Question: What is the date of the hearing as scheduled in the document?
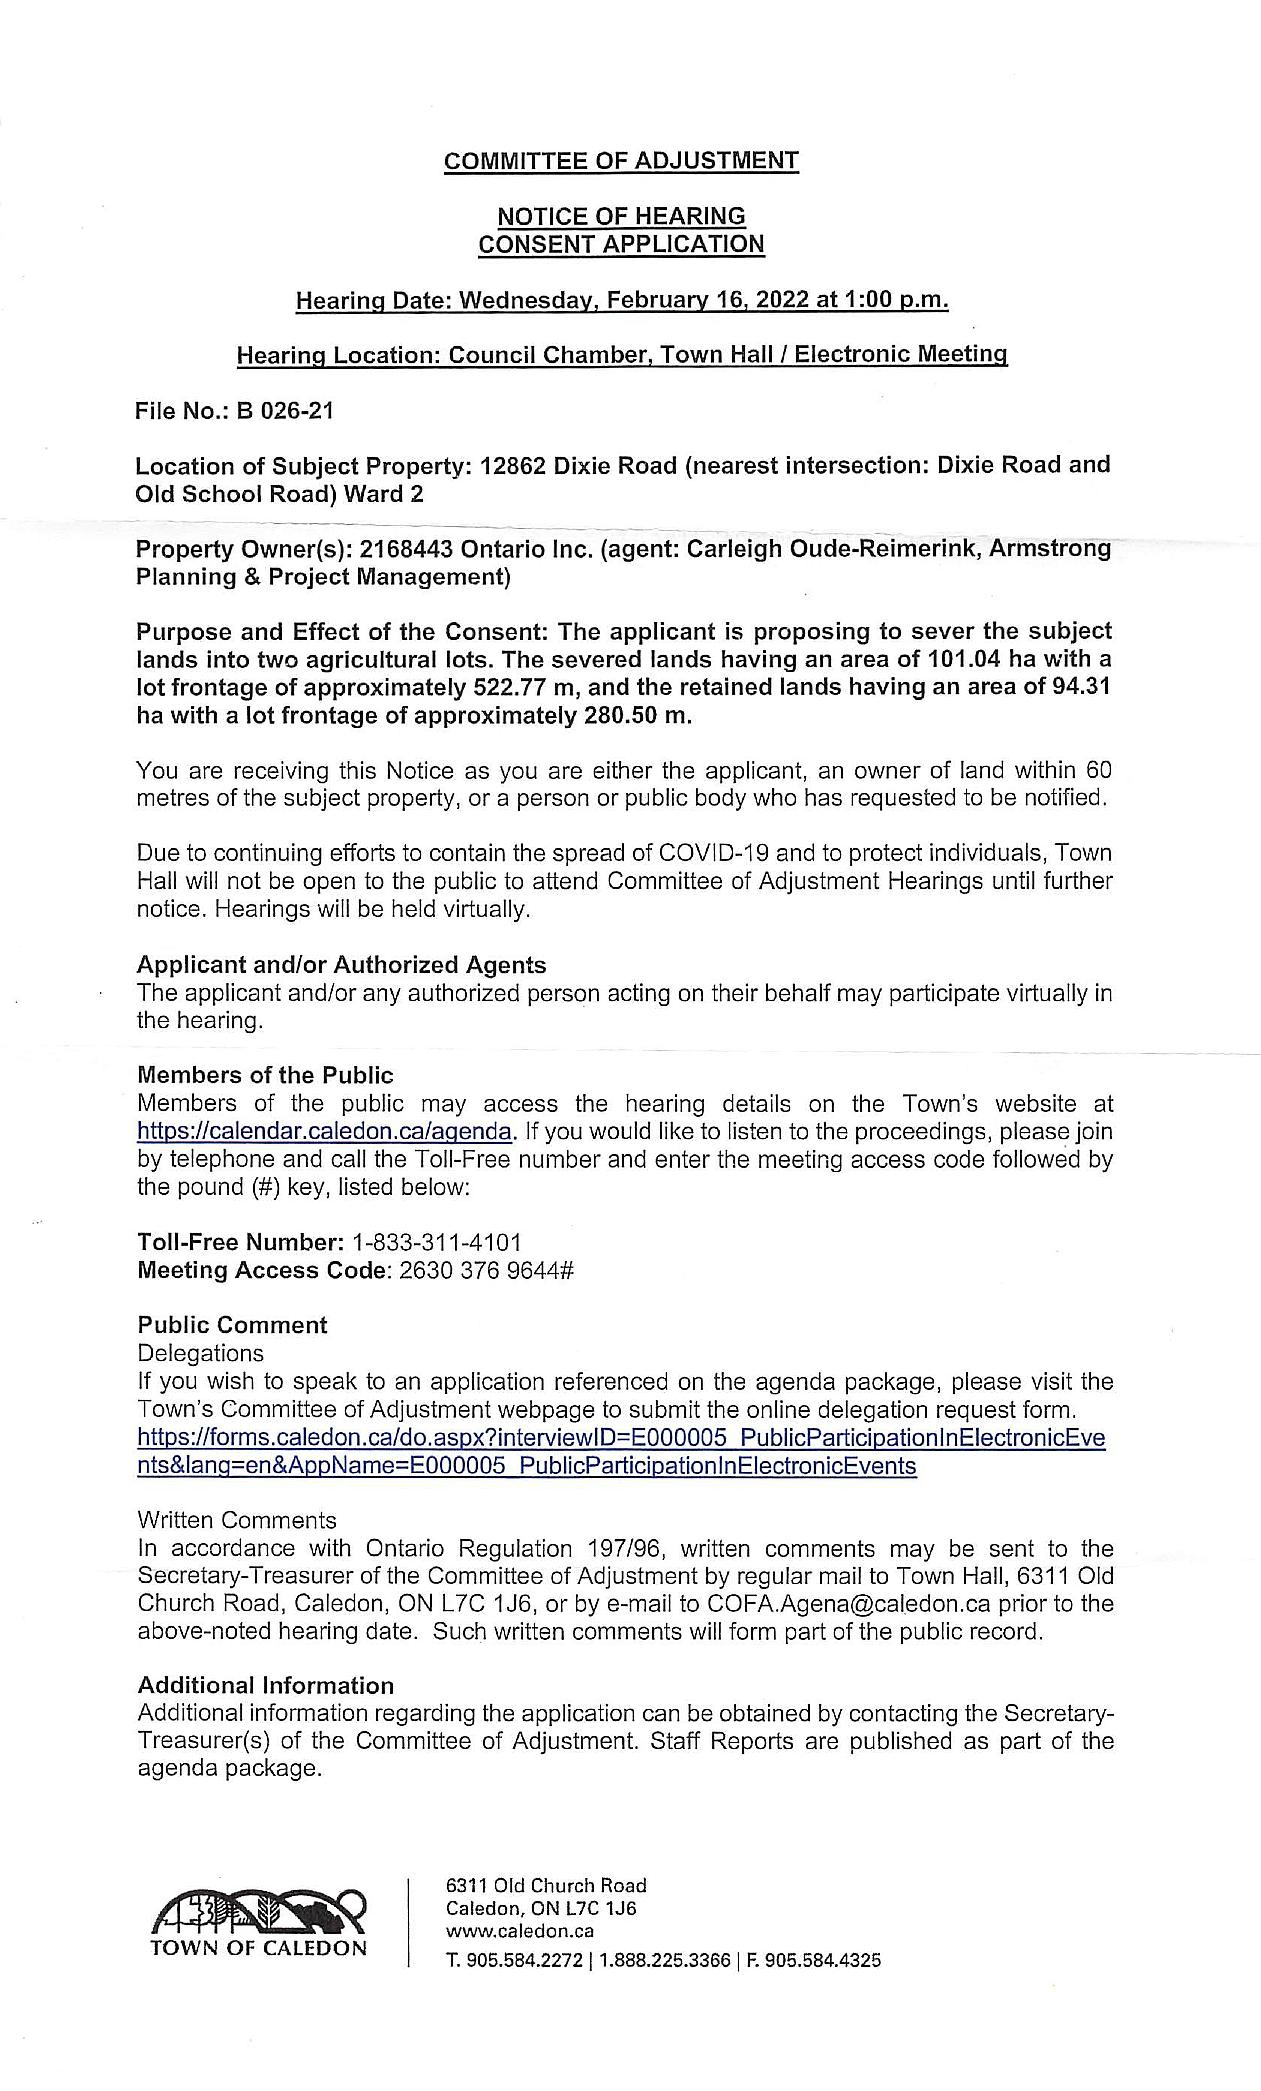
Answer: "Wednesday, February 16, 2022 at 1:00 p.m."